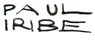
Signature of: paul iribe